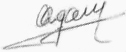
Signature of: aliagha vahid